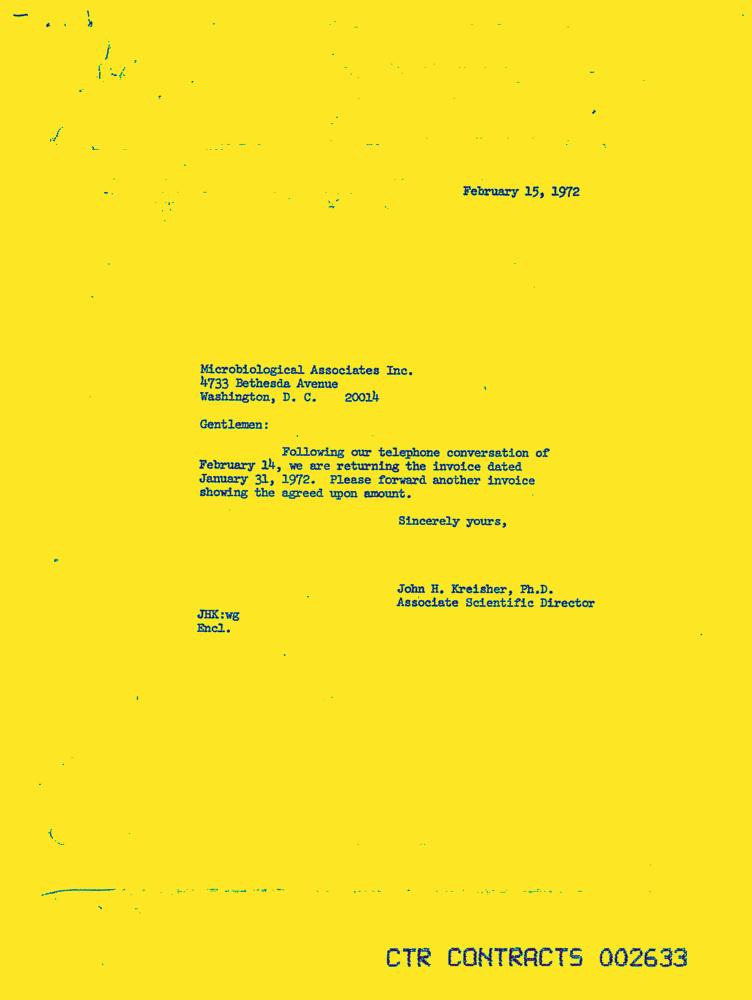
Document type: Letter-Doc